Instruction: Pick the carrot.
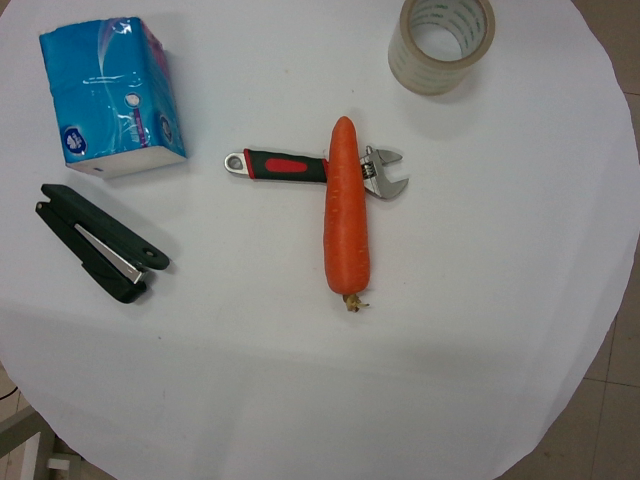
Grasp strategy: vertical